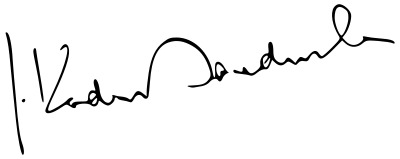
Signature of: juliusz kaden bandrowski